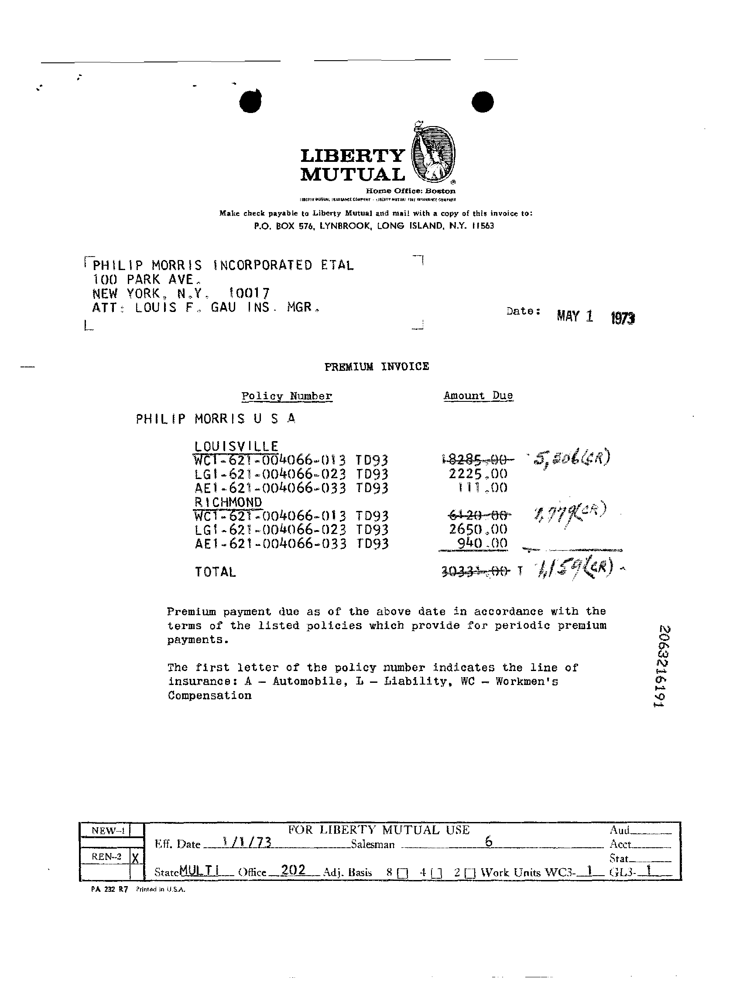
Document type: Invoice